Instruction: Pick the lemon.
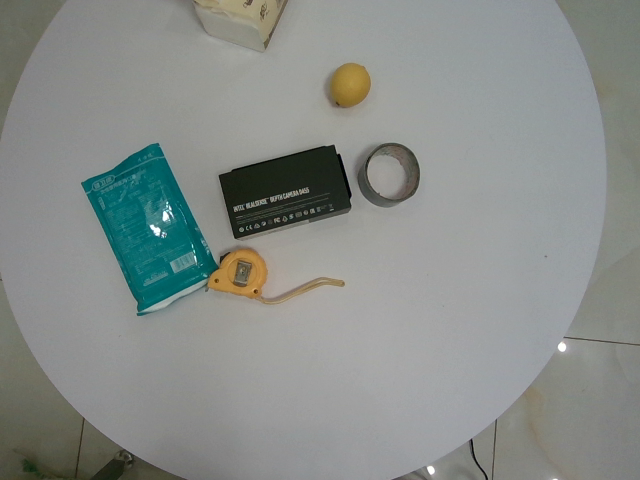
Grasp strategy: vertical